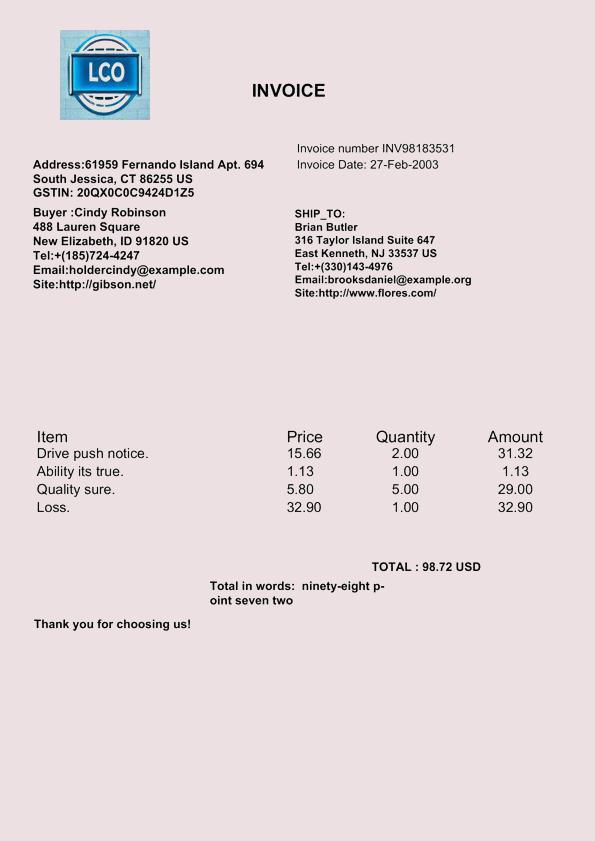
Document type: Invoice